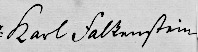
Signature of: konstantin karl falkenstein